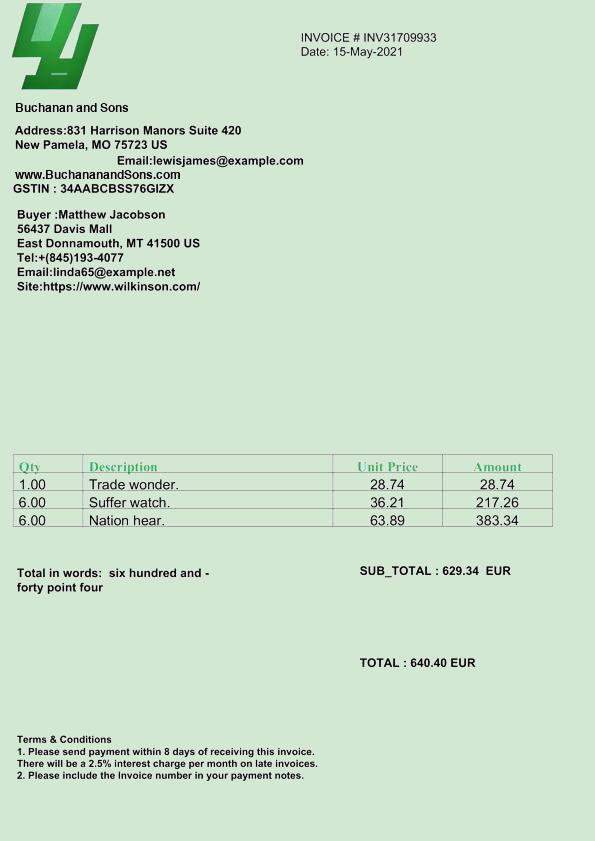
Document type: Invoice